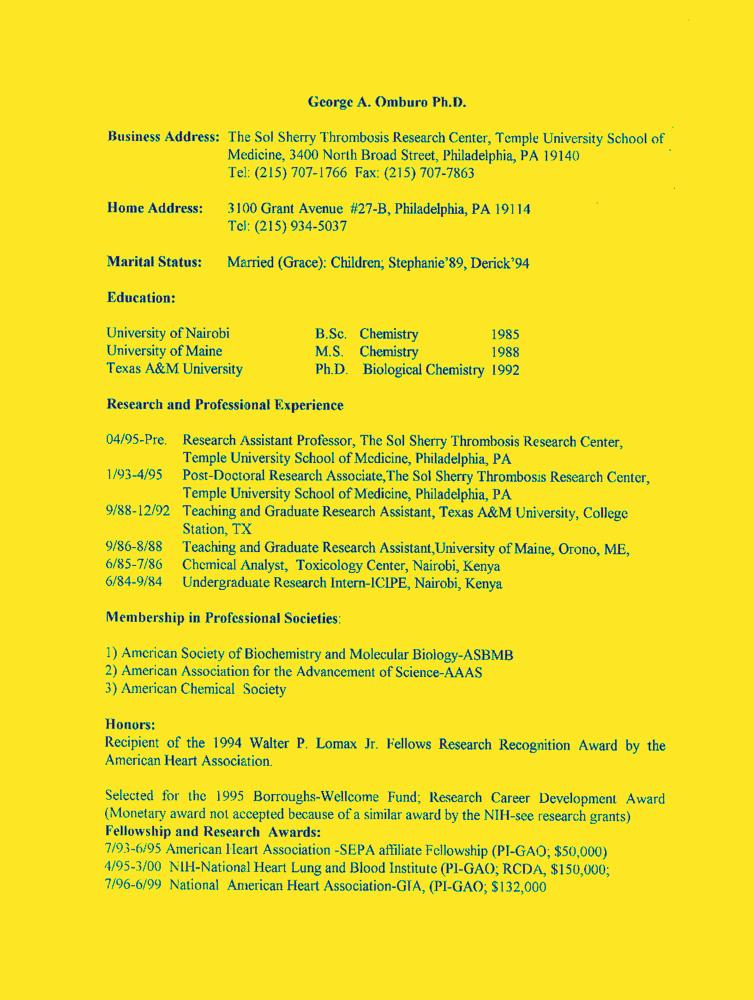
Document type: Resume-Doc